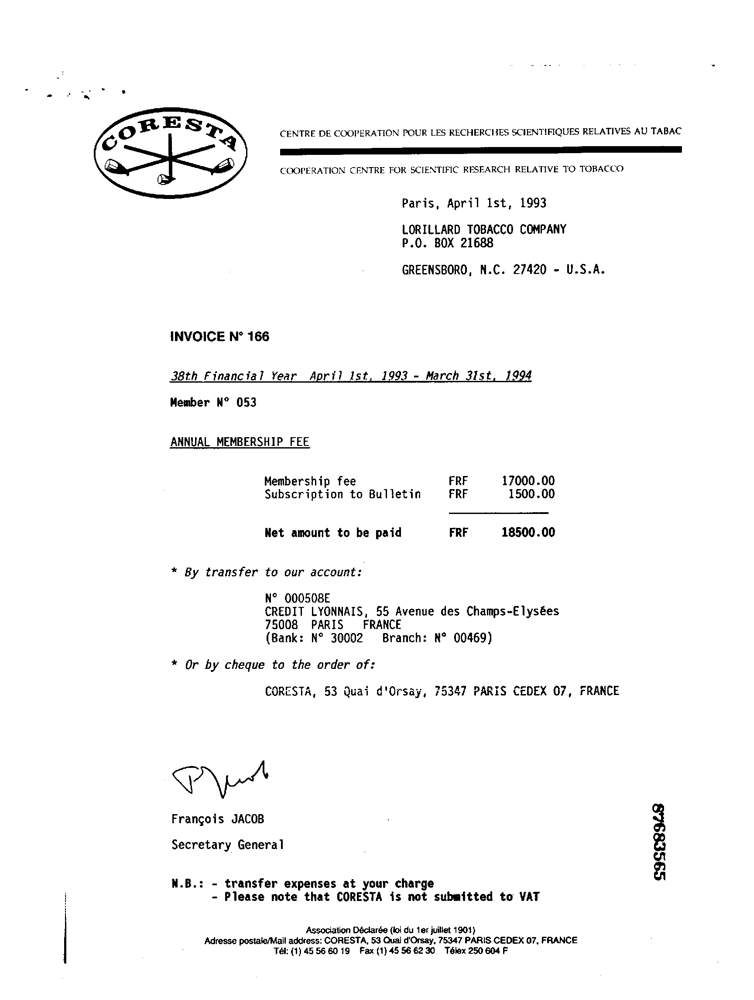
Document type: Invoice